Question: Explain the disease:
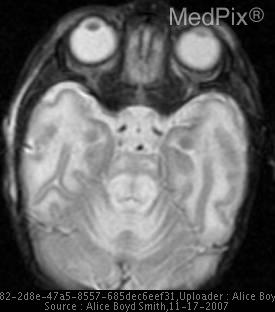
Answer: The disease is discussed as: Phenylketonuria,  tyrosinemia,  maple  syrup  urine,  citrullinemia,  ornithine,  argininemia,  homocystinuria,  methioninemia,  lactic  acidemia,  demonstrate foci  of  edematous  white  matter  on  CT  and  MR imaging.